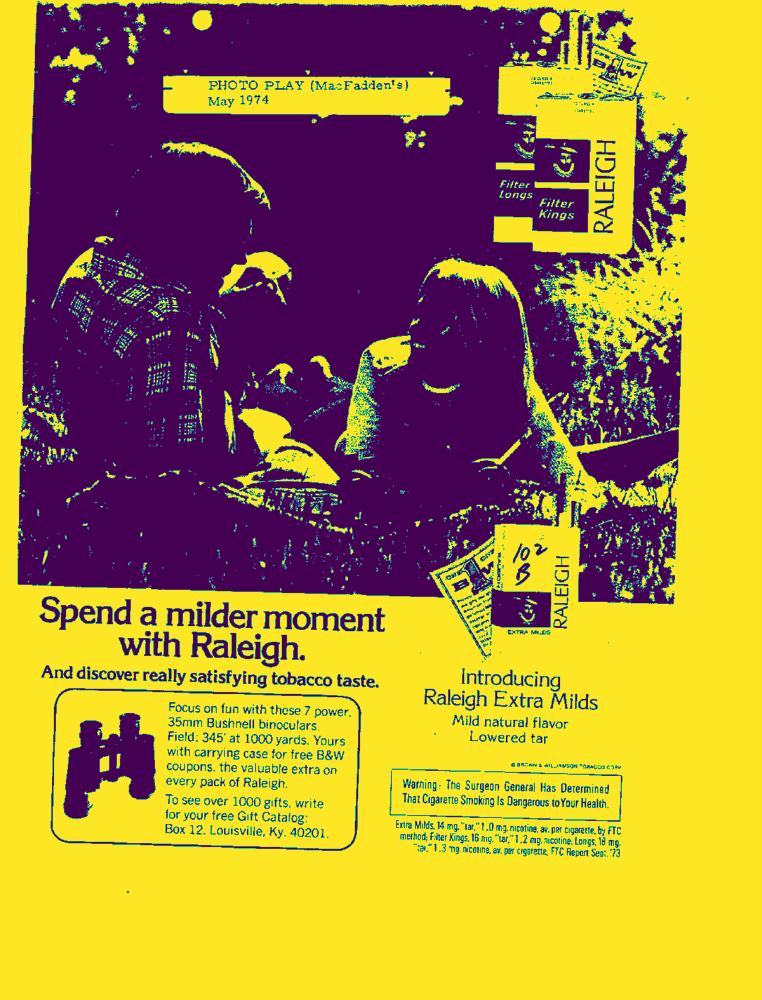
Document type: AD